Question: Talk about the condition:
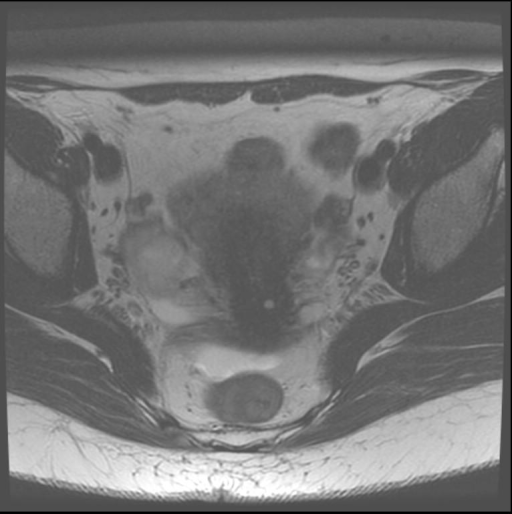
Answer: The disease is discussed as: Defects in mullerian duct development, fusion, or resorption occur in approximately 1% of women.  There are 7 classifications of these congenital uterine anomalies.  Some of these are associated with renal anomalies and/or infertility.  Class I is partial or complete absence of the uterus and/or cervix.  Class II is a unicornuate uterus which results from agenesis of one of the mullerian ducts.  This is associated with the absence of the ipsilateral kidney.  Class III is a fusion anomaly in which there us 2 separate uterus horns, cervices, and vaginas.  Bicornuate uterus (class IV) is characterized by 2 uterine horns but one cervix and vagina.  It is caused by incomplete resorption of the uterine septum.  However, the septum is composed of myometrium and often doesn't extend the entire length of the uterine cavity.  These features distinguish it from a septate uterus in which there is a fibrous septum. These patients are typically asymptomatic and no treatment is typically necessary.  Most of these women maintain their fertility.  However, there is an association between bicornuate uterus and incompetent cervix.  Class V and VI are septate uterus (high incidence of infertility) and T-shaped uterus (results from diethylstilbestrol exposure inutero), respectively.

Hysterosalpingography is often used to evaluate the uterine cavity, while US is the typical screening exam for uterine wall abnormalities.  MR is the best imaging modality to more definitively define the anatomy.  It is often able to characterize a uterine anomaly that was unclear on one of the other imaging modalities.